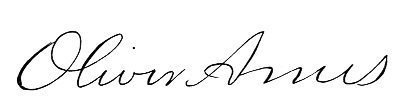
Signature of: oliver ames jr